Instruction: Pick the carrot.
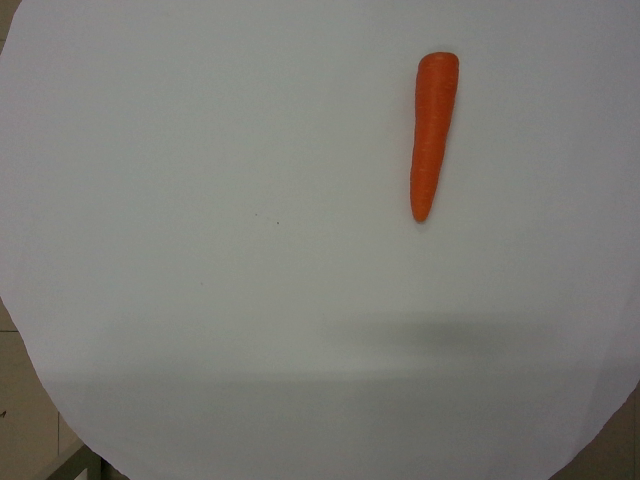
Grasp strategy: vertical